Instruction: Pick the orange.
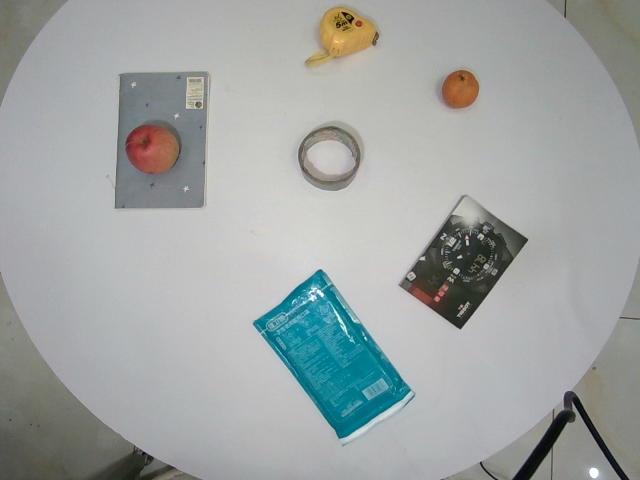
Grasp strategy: vertical